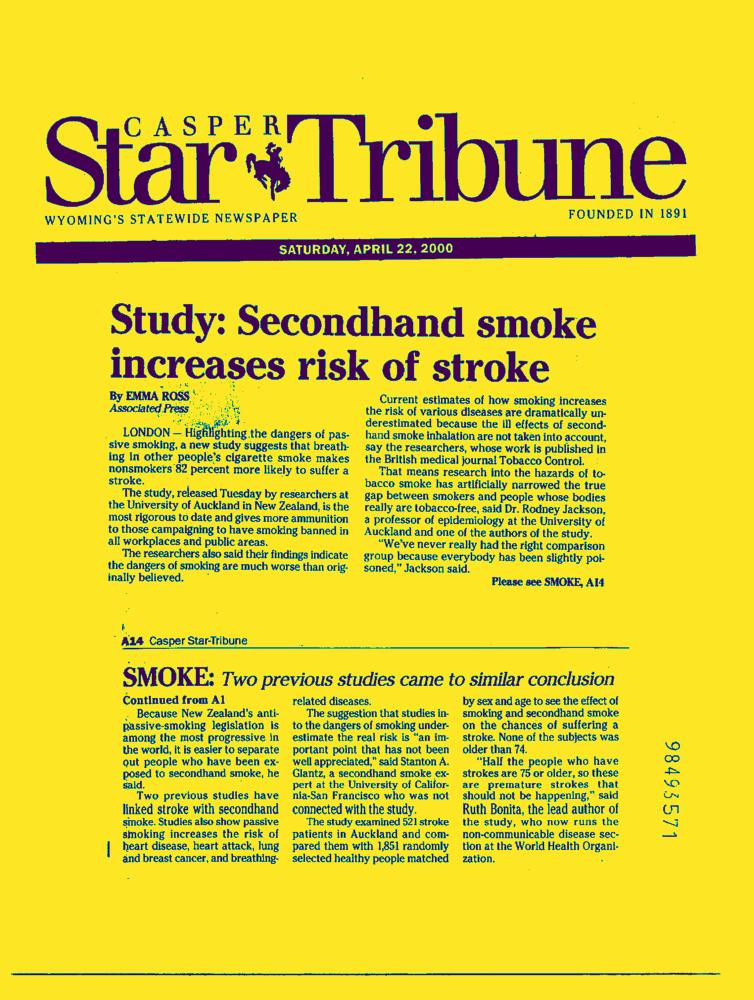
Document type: News-Article